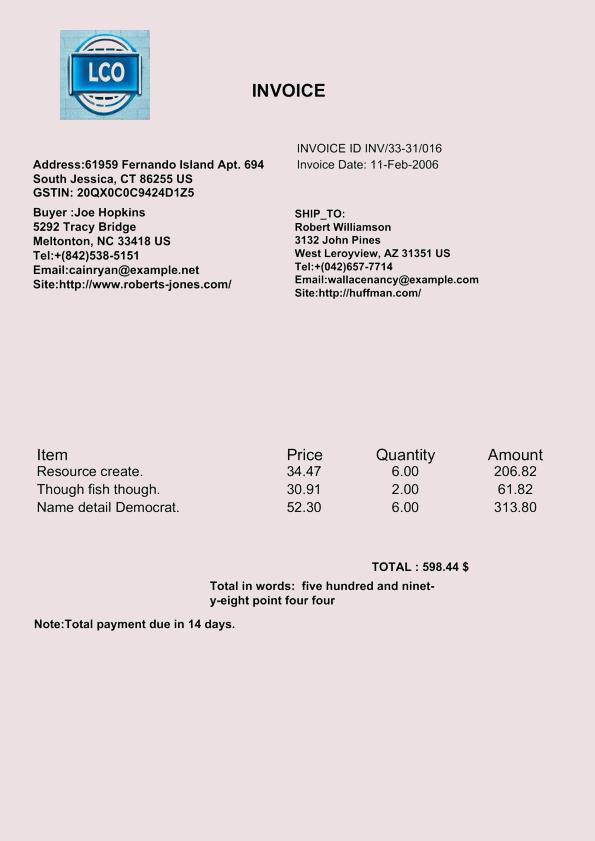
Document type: Invoice